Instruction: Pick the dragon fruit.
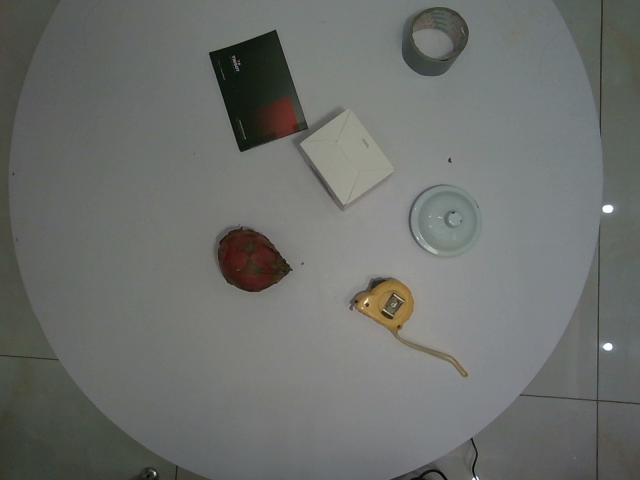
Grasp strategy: vertical